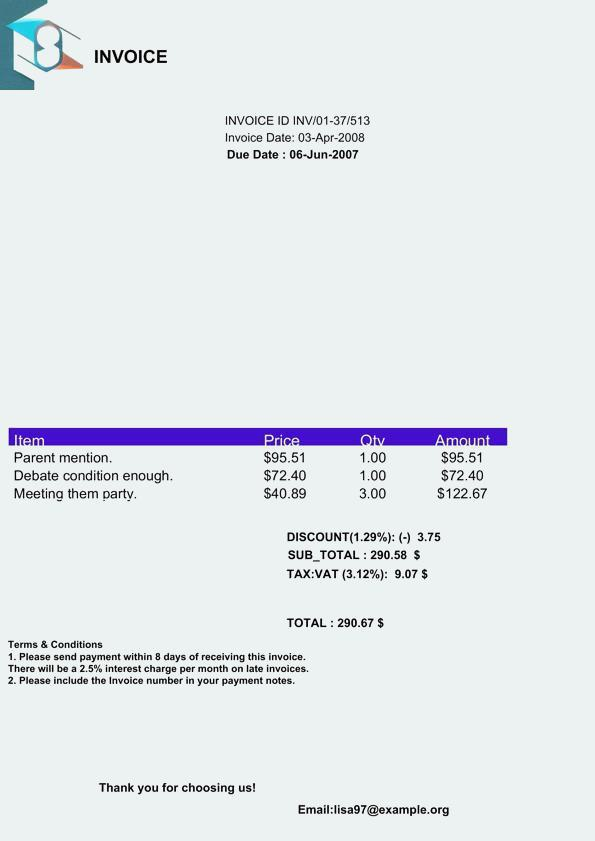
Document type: Invoice